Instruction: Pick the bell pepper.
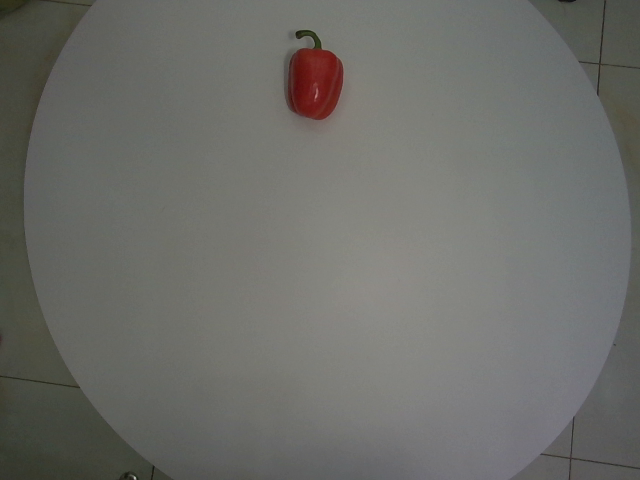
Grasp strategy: vertical